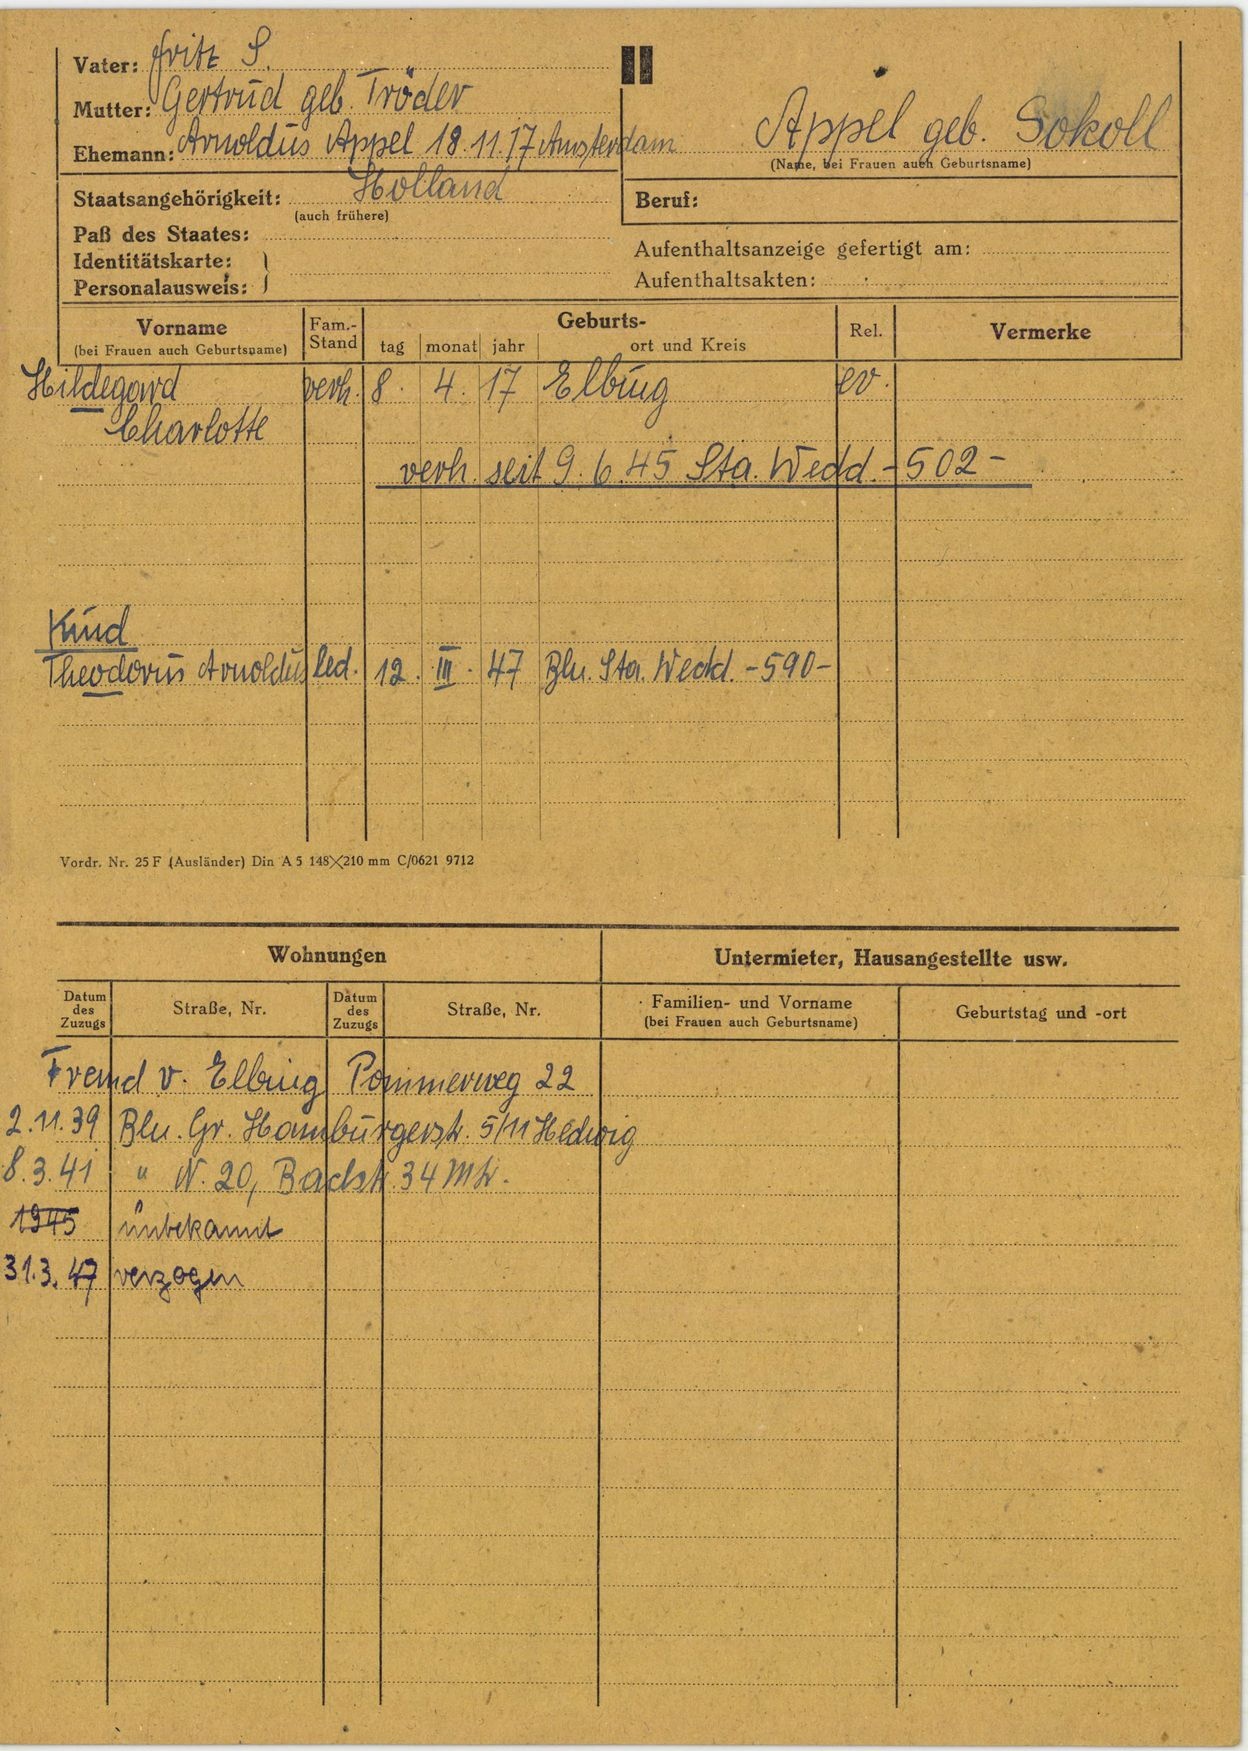
Appel geb. Sokoll